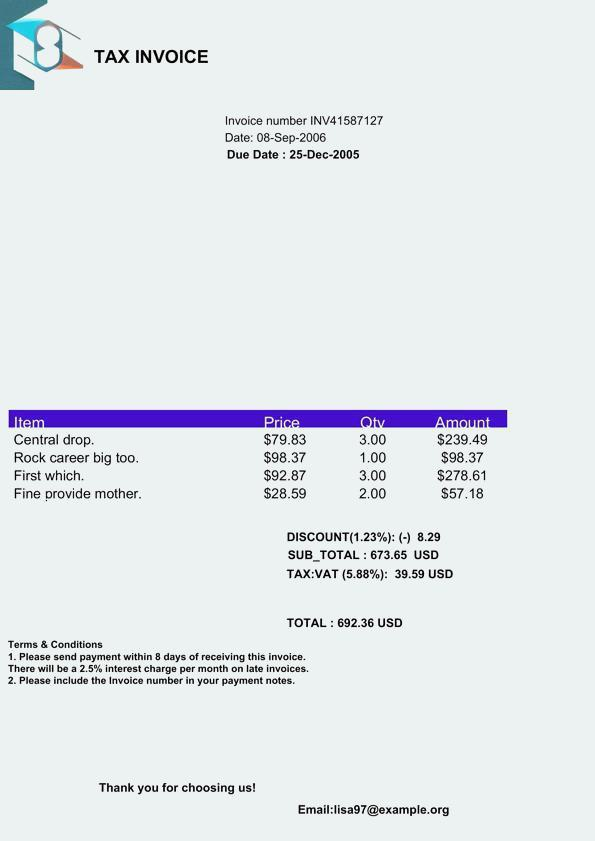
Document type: Invoice